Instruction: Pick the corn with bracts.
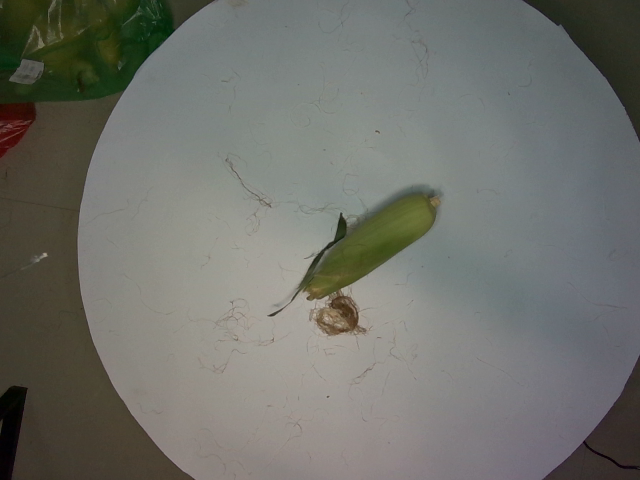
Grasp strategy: vertical